Patient: Female, age 16
A 16 years old female, with a history of chronic rhinitis, had presented, for the past 5 months, a dry cough with two episodes of low-abundance hemoptysis, a progressive worsening dyspnea and epistaxis. She had fever, fatigue and weight loss without other extra pulmonary manifestations (Figure 1). On examination, her pulse was 124 beats/min, blood pressure was 120/60mmHg, the temperature was 37 C and the oxygen saturation was 91% while she was breathing ambient air. The urine dipstick found hematuria (+) without proteinuria. Pulmonary examination revealed bilateral sibilant rales without crackling. Other systems examination revealed no significant abnormalities.
Chest X-ray showed bilateral excavated opacities in the upper lungs (Figure 2). The chest computed tomography (CT) found multiple bilateral excavated nodules with the reduction of the right main bronchus caliber and mediastinal lymphadenopathy (Figure 3). The CT-scan of the sinus showed filled maxillary and sphenoid sinuses with wall thickening, a polypoid mass of the right middle meatus and nasal septal erosion (Figure 4). The blood tests showed microcytic hypochromic anemia 11.1 g/dl, elevated CRP 109 mg/l, erythrocyte sedimentation rate (ESR) 68mm, normal urine proteinuria excretion 7mg/24 hours, urea 0,32g/l,serum creatinine 7.5mg/l and glomerular filtration rate GFR at 133 ml/min/1.73m2. Cyto-bacteriological examination of urine was sterile with microscopic hematuria 17x104 red blood cell (RBC)/ml. The tests for viral hepatitis B, C and HIV were negative. The electrocardiography (ECG) and cardiac ultrasound were normal. The bronchoscopy revealed an infiltration of the entire bronchial tree which was covered by whitish granulations, with narrowing of the orifice of the intermediate trunk, as well as the bronchi of the upper right lobe (Figure 5).
The research of acid-fast bacilli (AFB) and other bacteria like actinomyces and fungus in bronchial aspiration culture were negative. The biopsies of the bronchus and the granulations showed tuberculoid granuloma inflammation without caseous necrosis. The rhinocavoscopy showed a significant inflammation of the turbinates with the presence of whitish granulations and synechiae. The biopsy of the middle turbinate and the cavum revealed a granulomatous inflammation without caseous necrosis and a dense peri-vascular infiltrate, destroying the vessel wall, composed of neutrophils with fibrinoid deposits. The anti-proteinase 3 anti-neutrophil cytoplasmic antibodies (ANCA-Pr3) was positive. The anti-myeloperoxidase anti-neutrophil cytoplasmic antibodies (ANCA-MPO) was negative. Granulomatosis with polyangiitis also called Wegener s granulomatosis was diagnosed on the basis of pulmonary, nasal and renal involvement, the positivity of anti-neutrophil cytoplasmic antibody directed against proteinase 3 (ANCA-Pr3 or C-ANCA), the bronchial and nasal biopsies that confirm the granulomatosis and after eliminating infectious diseases such as tuberculosis.
Regarding the diffuse bilateral pulmonary involvement with significant inflammation and narrowing of the bronchial orifices, as well as the Ear-Nose-Throat (ENT) involvement, and the hematuria considered as incipient renal lesion, the bolus of methyl prednisolone were started (15mg/kg/day) for 3 successive days followed by corticosteroid therapy prednisone (1mg/kg/day). Adjuvant treatment including calcium and vitamin D was prescribed. Due to the risk of infertility after exposure to cyclophosphamide (CYC) and the high price of rituximab (RTX), we opted for azathioprine bolus. The symptoms reversed after the second bolus of corticosteroids by decreasing of dyspnea and regaining appetite. Currently, the patient is still in remission phase.
Keywords: granulomatosis with polyangiitis, wegener’s granulomatosis, antineutrophil cytoplasmic antibody -associated vasculitis, case report, pediatric gpa
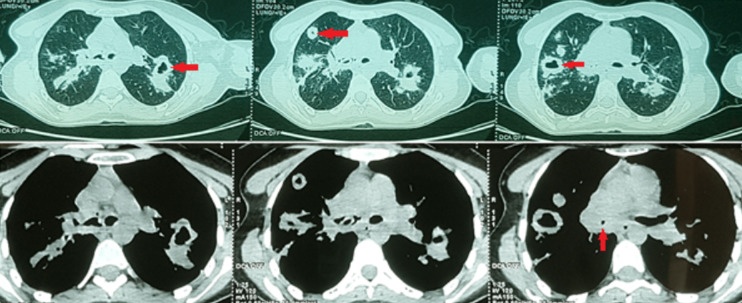
Image caption: CT scan with multiple bilateral excavated nodules, reduction in the right main bronchus caliber with mediastinal lymphadenopathy.